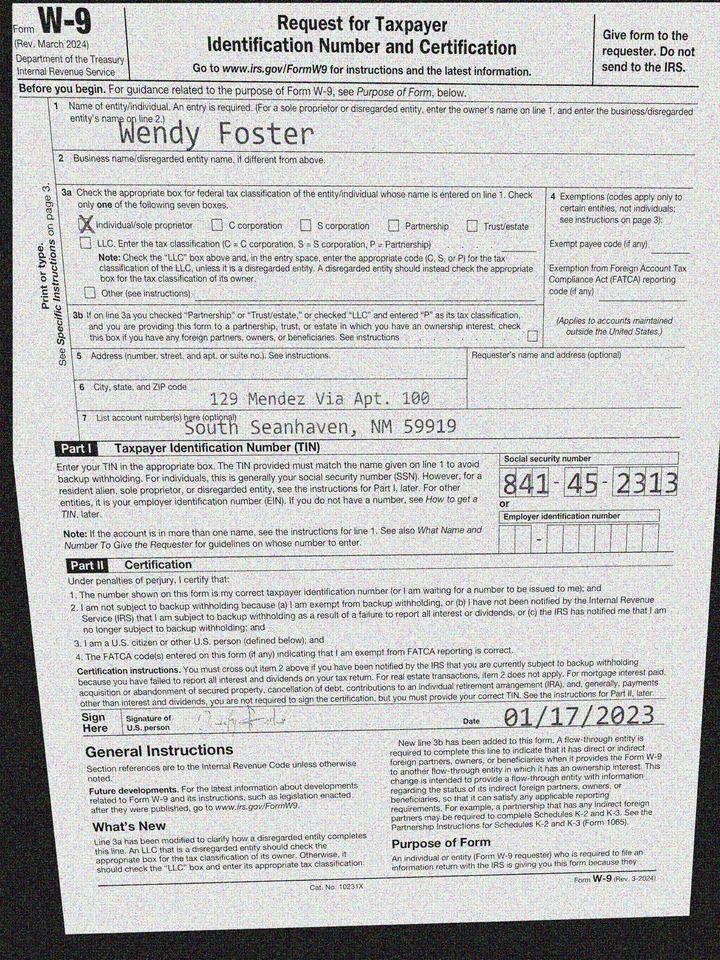
adr1: 129 Mendez Via Apt. 100
adr2: South Seanhaven, NM 59919
cbx: yes
ssn: 841452313
enm: Wendy Foster
sdt: 01/17/2023